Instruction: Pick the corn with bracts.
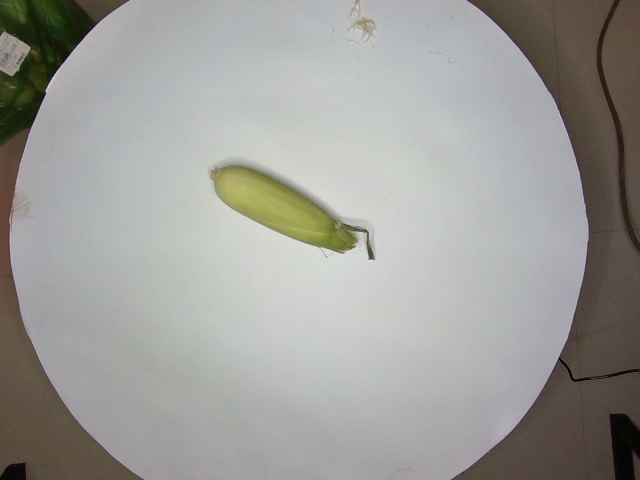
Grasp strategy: vertical